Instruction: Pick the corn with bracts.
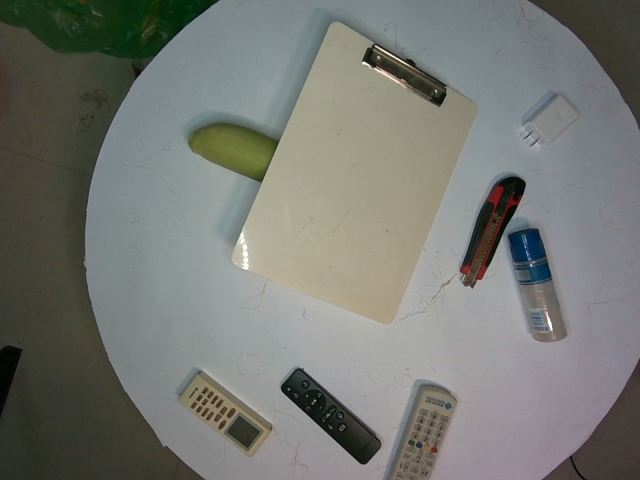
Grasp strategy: vertical